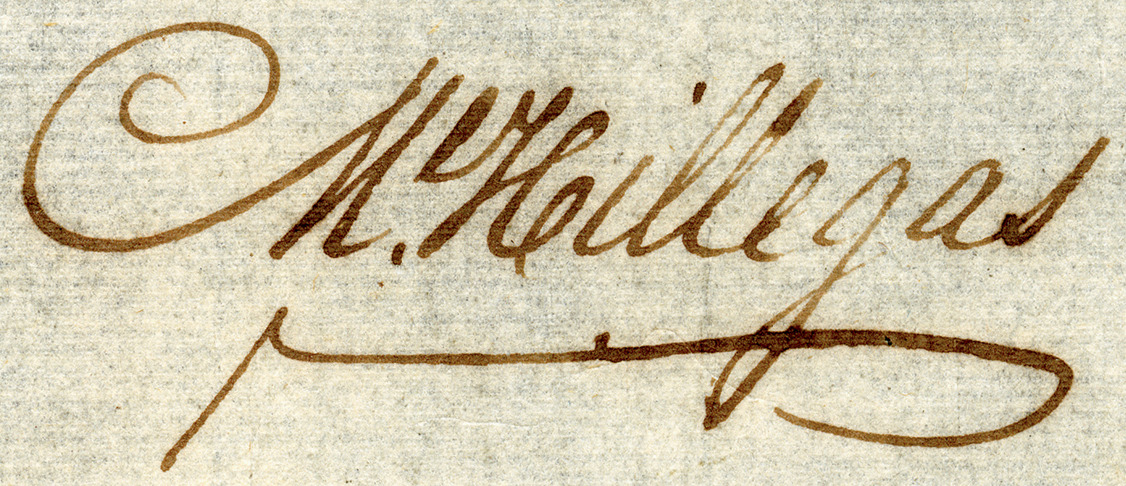
Signature of: michael hillegas